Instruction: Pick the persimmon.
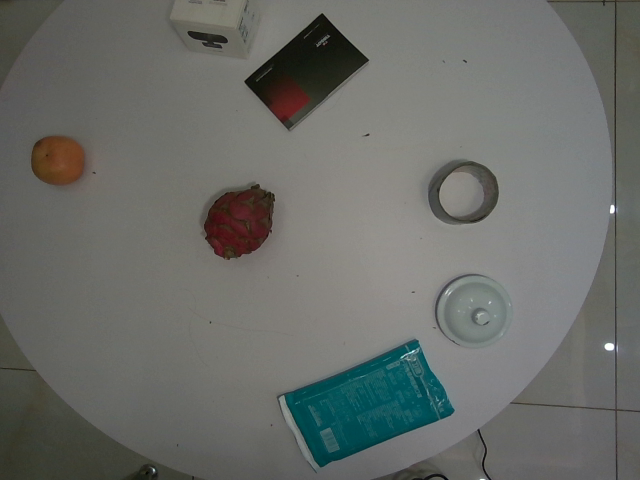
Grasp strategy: vertical